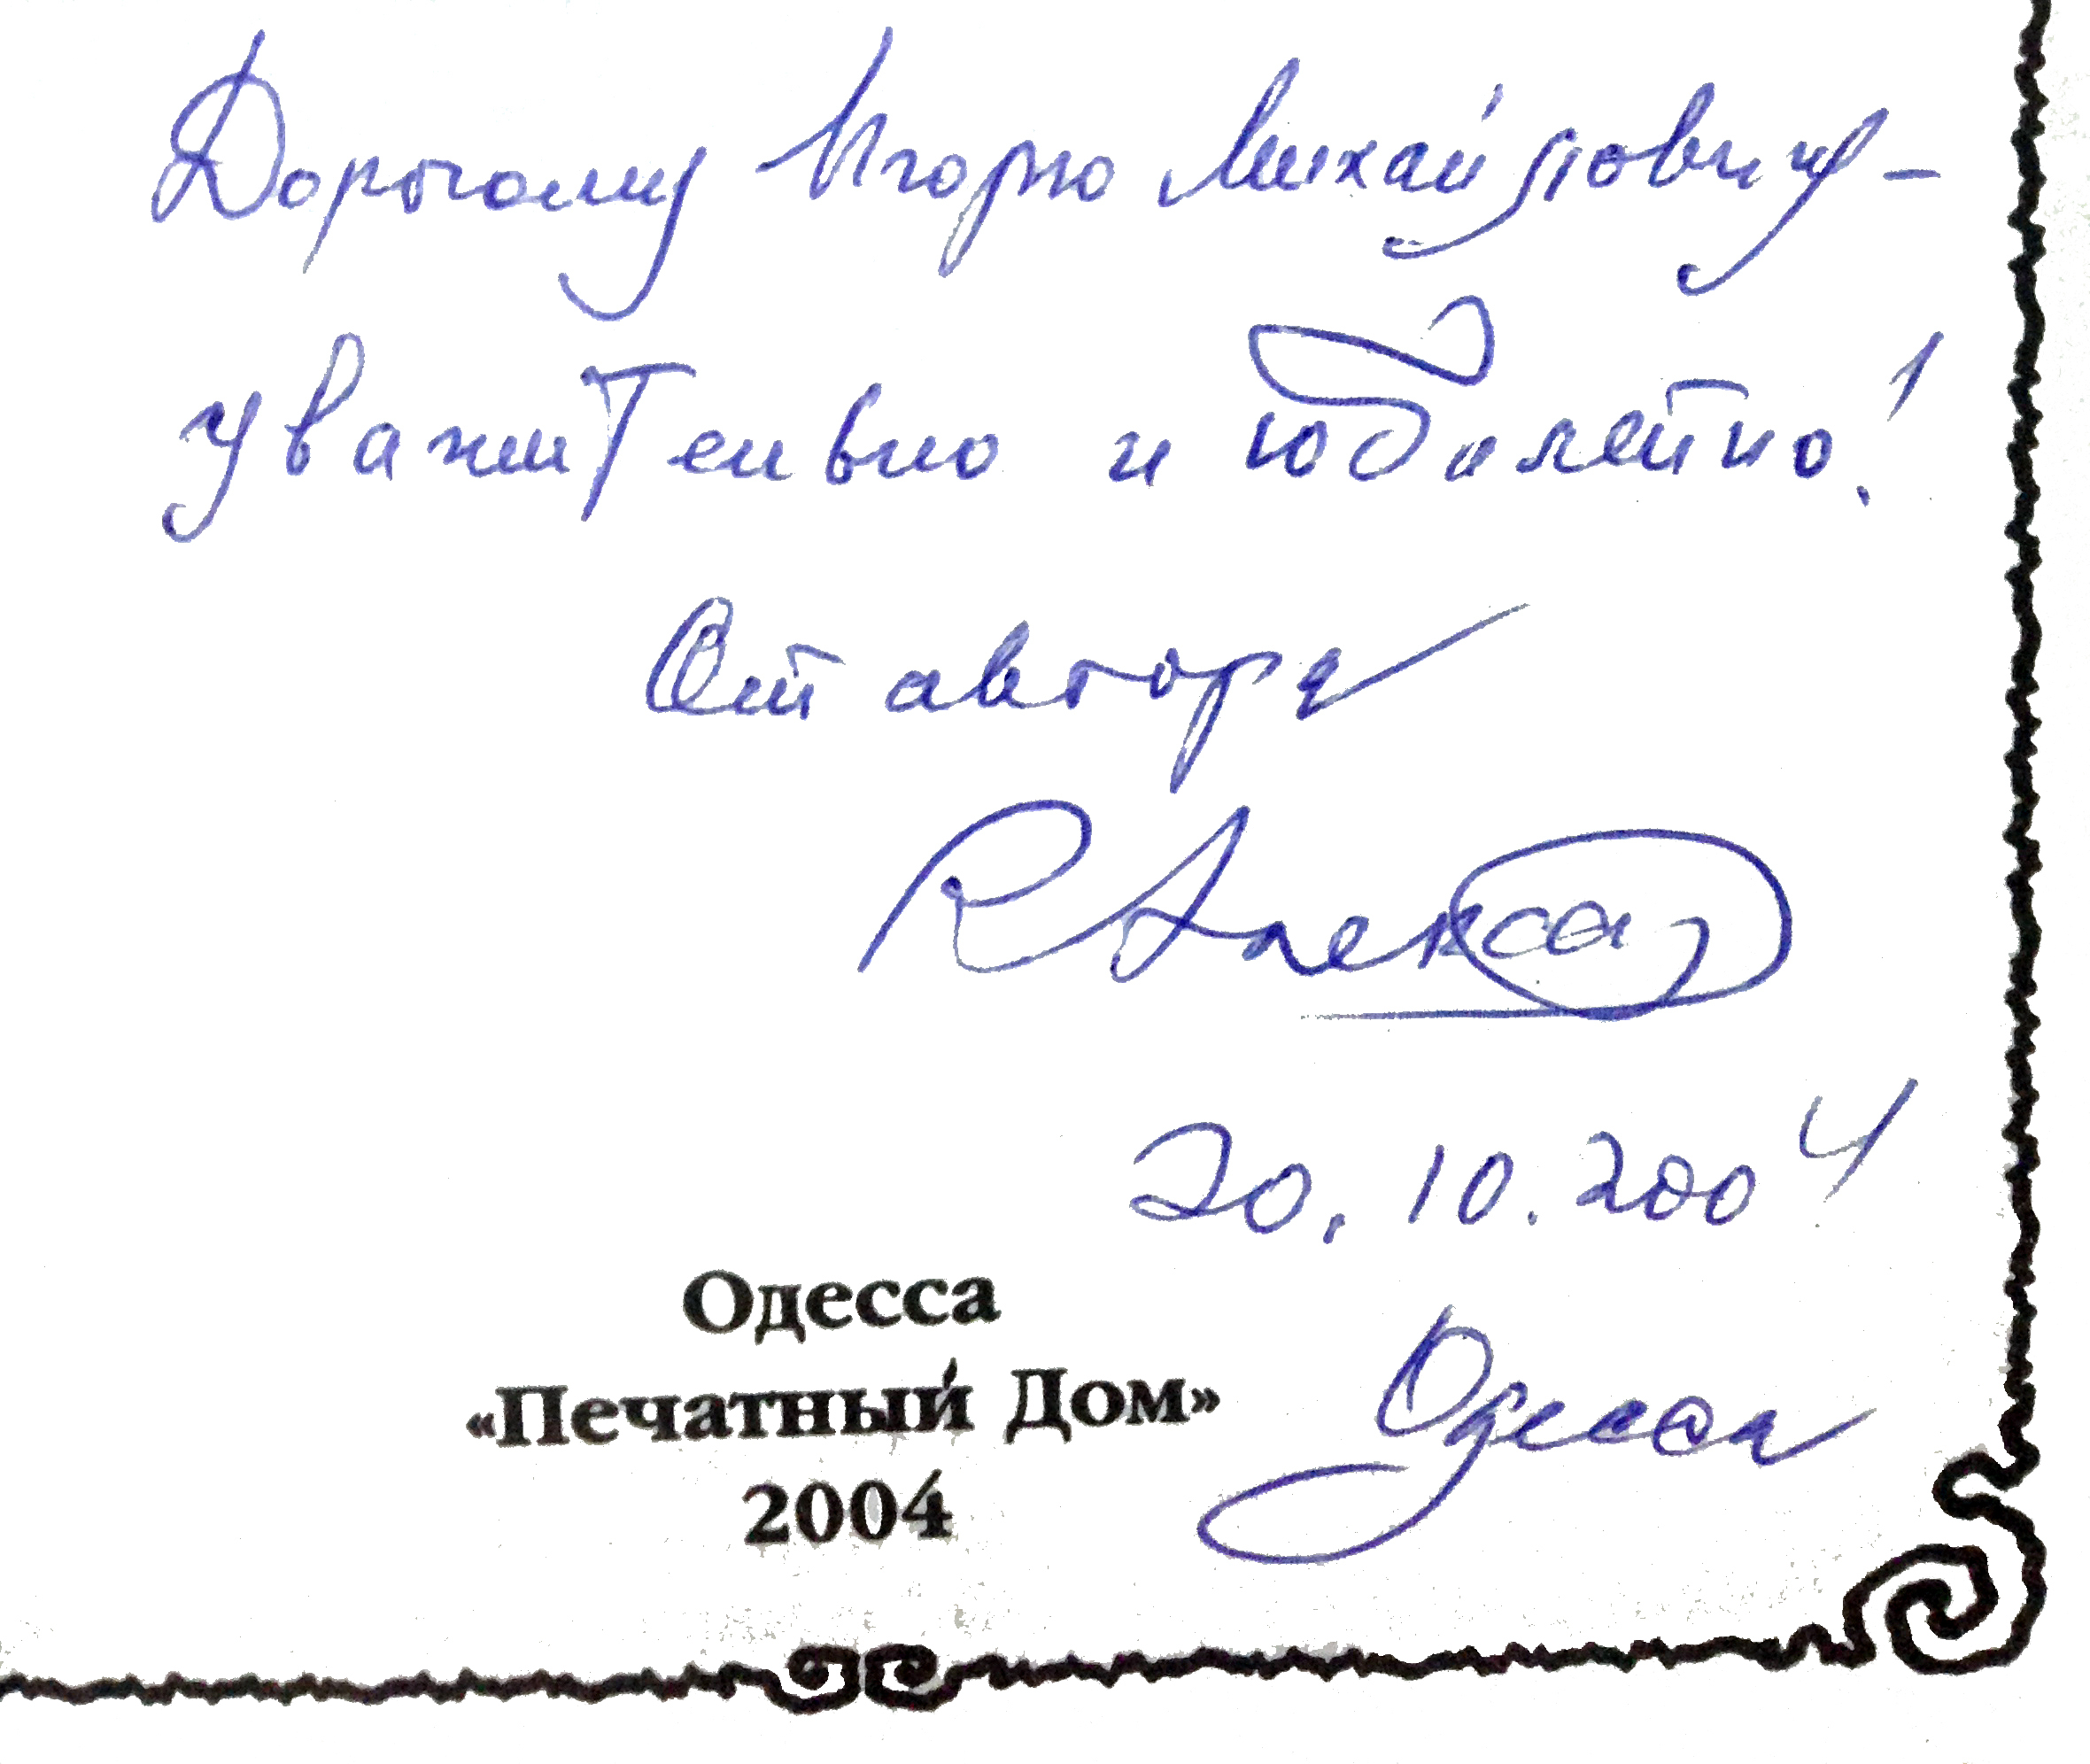
Signature of: alexandre rosenboïm